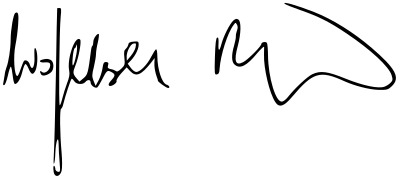
Signature of: rafał wójcikowski